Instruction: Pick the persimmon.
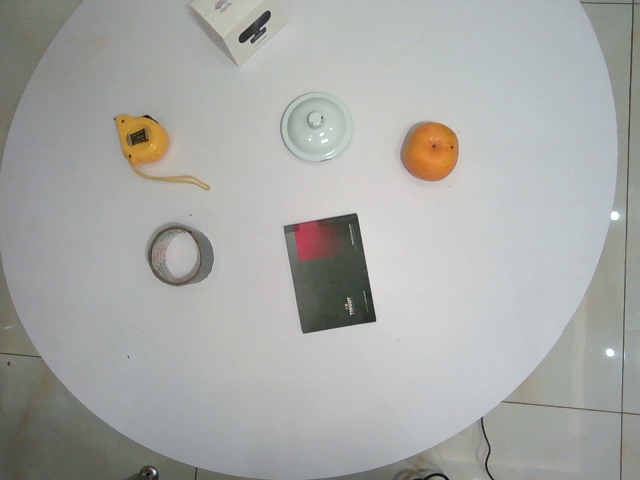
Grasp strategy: vertical